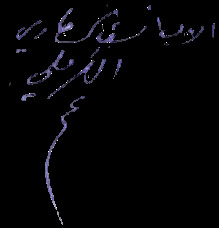
Signature of: anastase marie al karmali